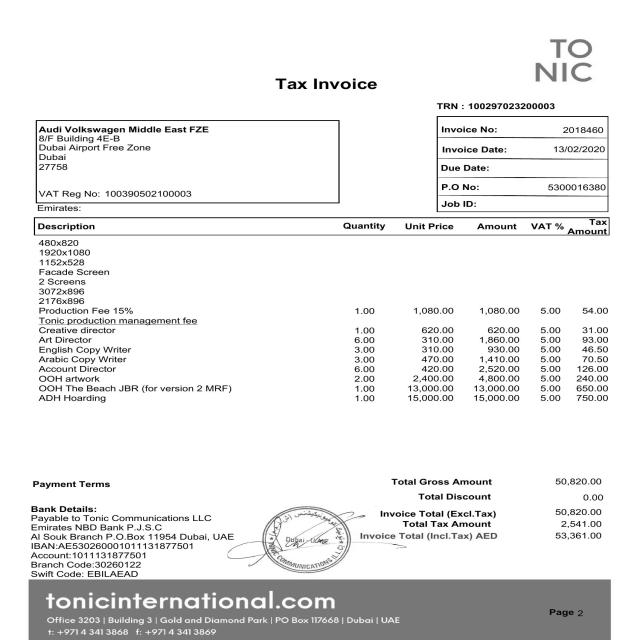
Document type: Invoice